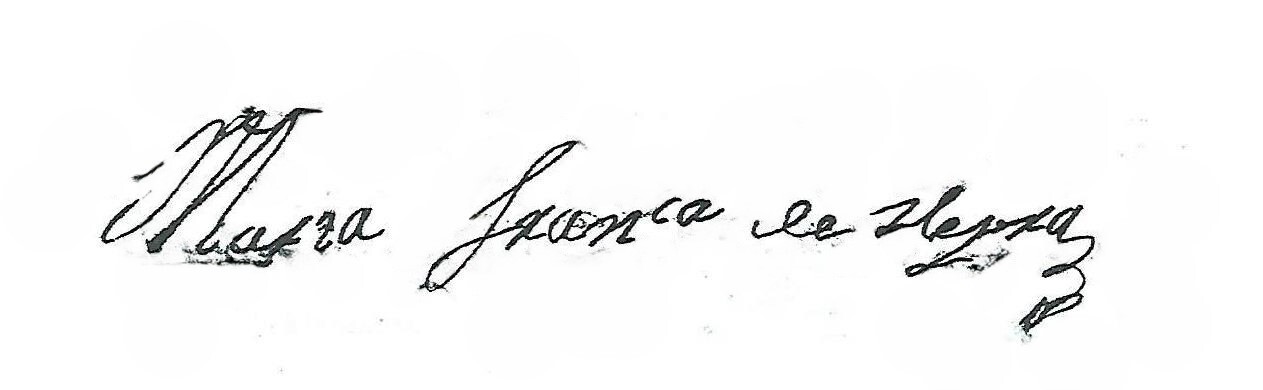
Signature of: maría francisca de neira